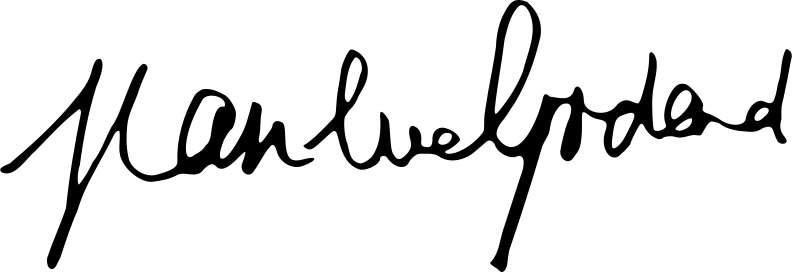
Signature of: jean luc godard